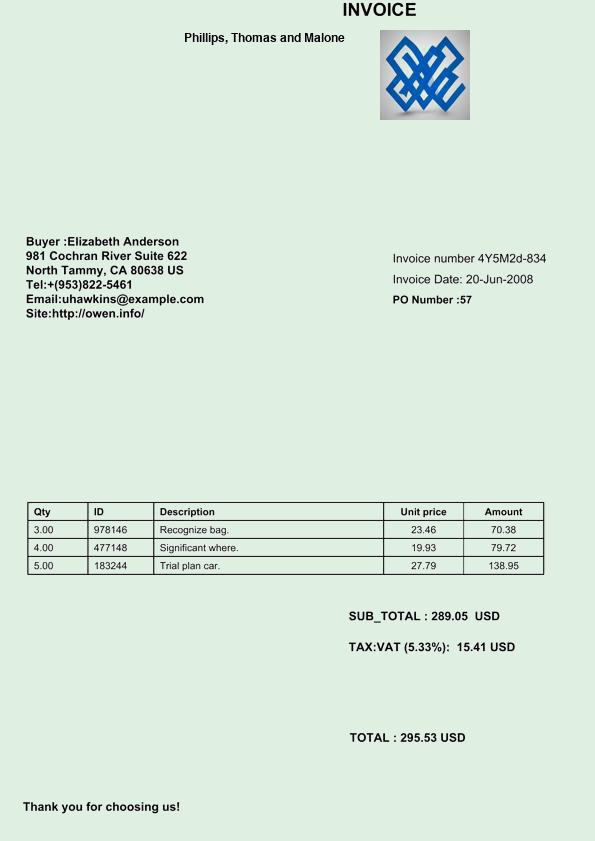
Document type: Invoice